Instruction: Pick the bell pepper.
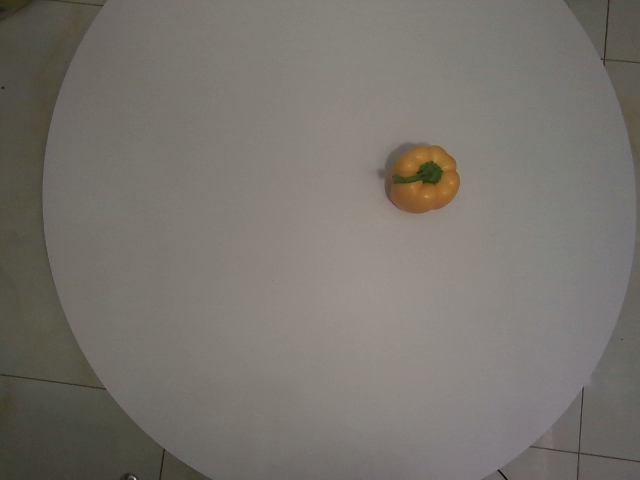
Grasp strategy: vertical